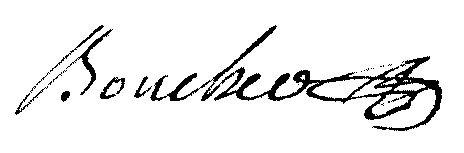
Signature of: louis joseph boucher